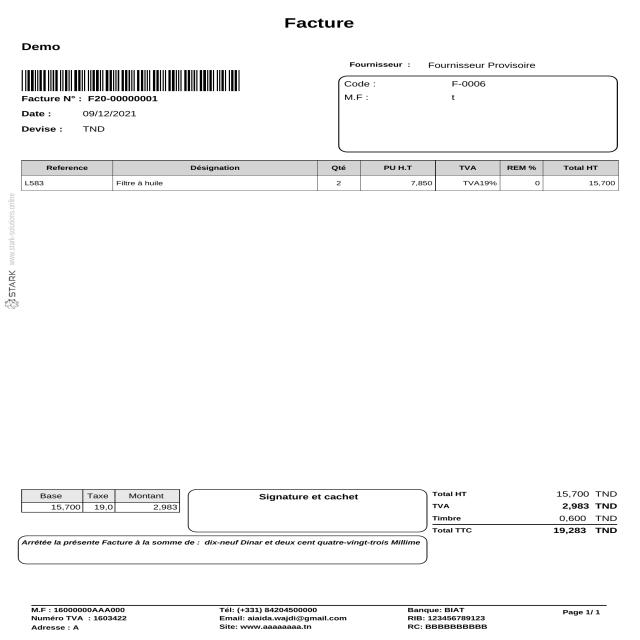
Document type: Invoice